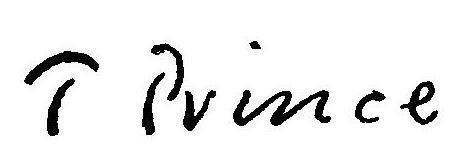
Signature of: thomas prince